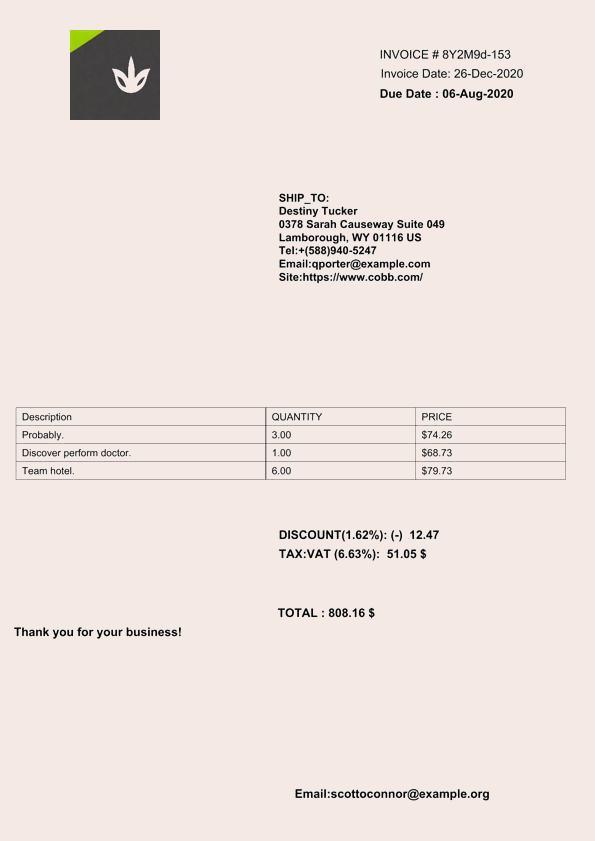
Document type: Invoice